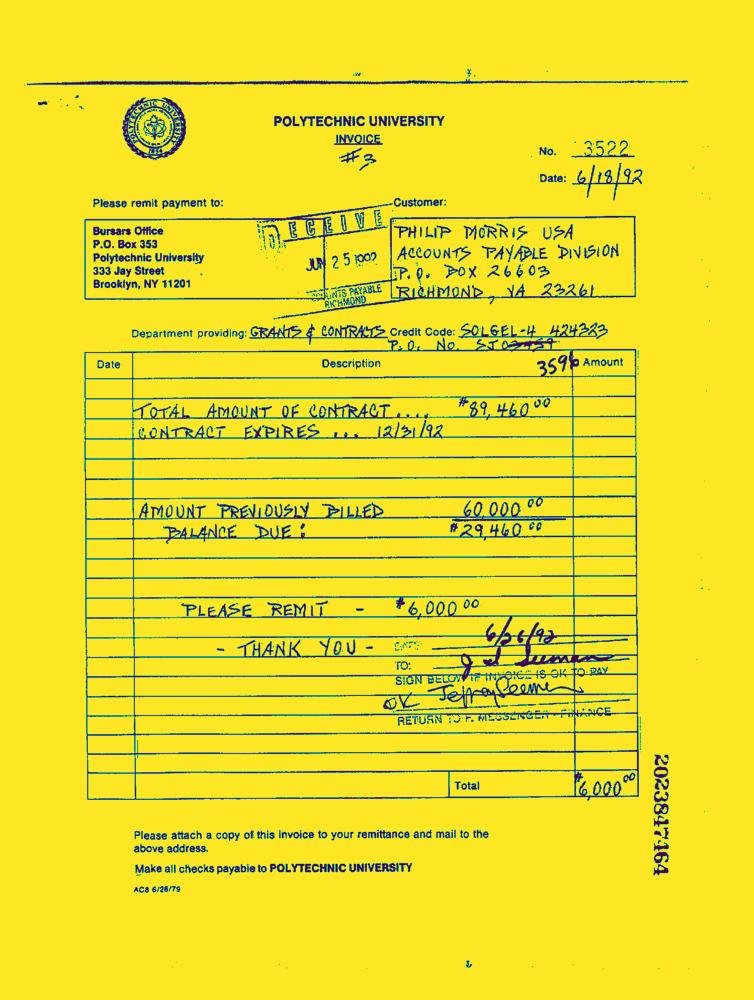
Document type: Invoice-Doc